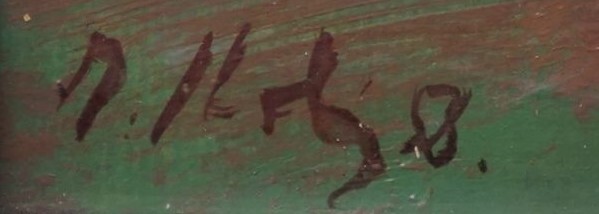
Signature of: miloslav holý